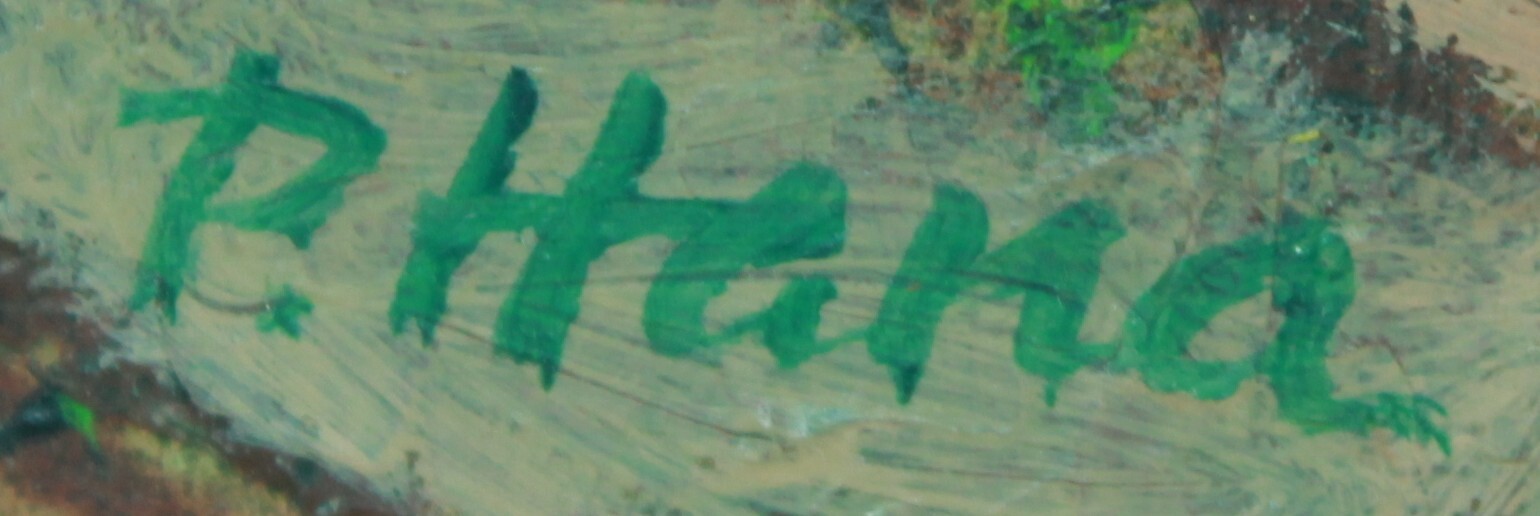
Signature of: petr hana